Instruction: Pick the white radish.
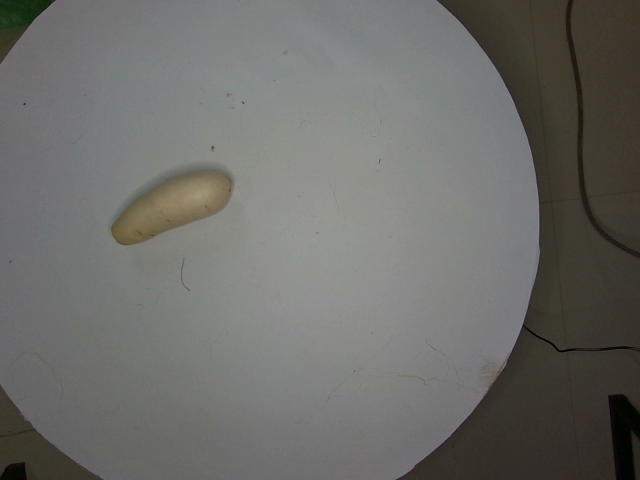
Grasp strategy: vertical